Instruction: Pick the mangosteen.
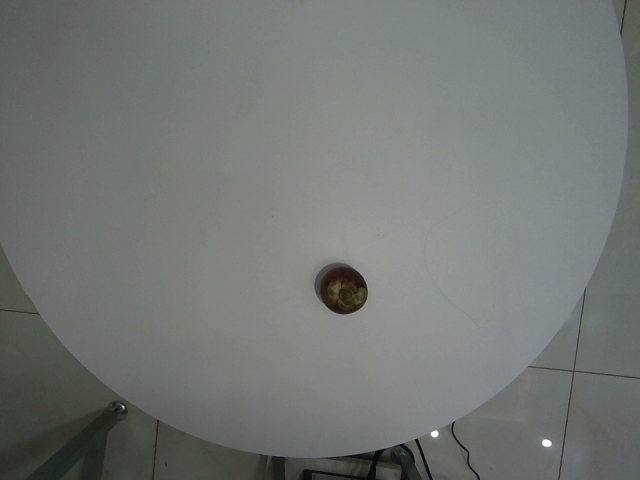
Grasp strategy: vertical